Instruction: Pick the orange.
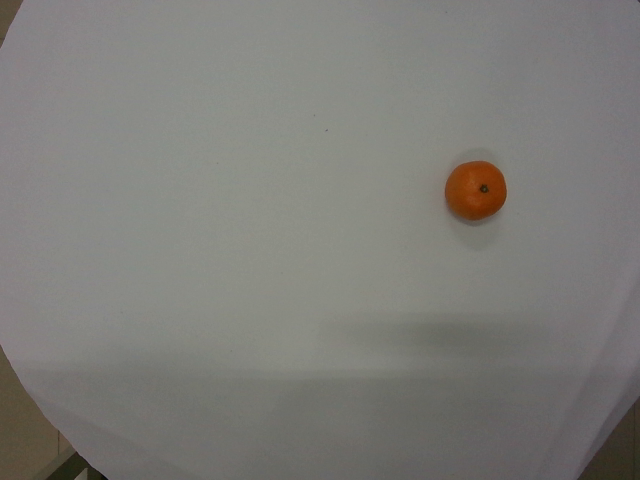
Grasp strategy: vertical